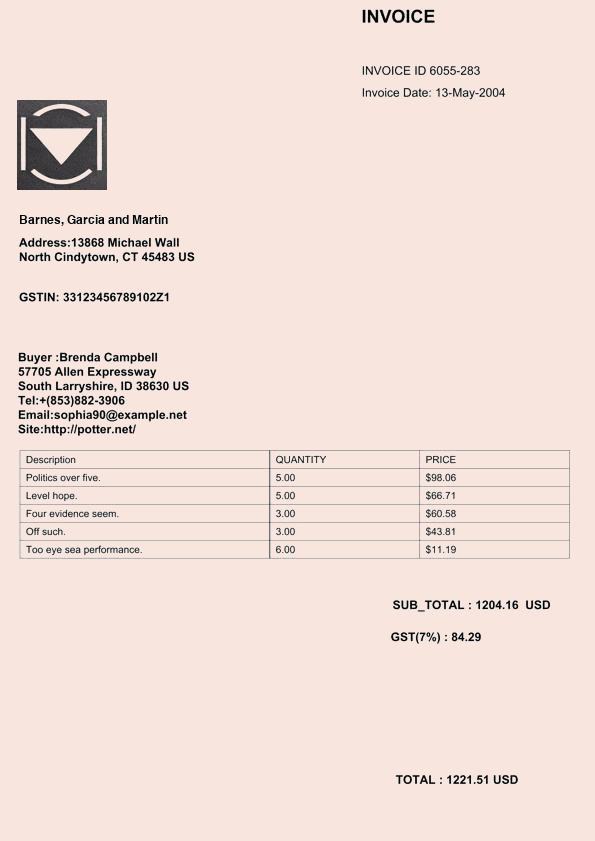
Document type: Invoice